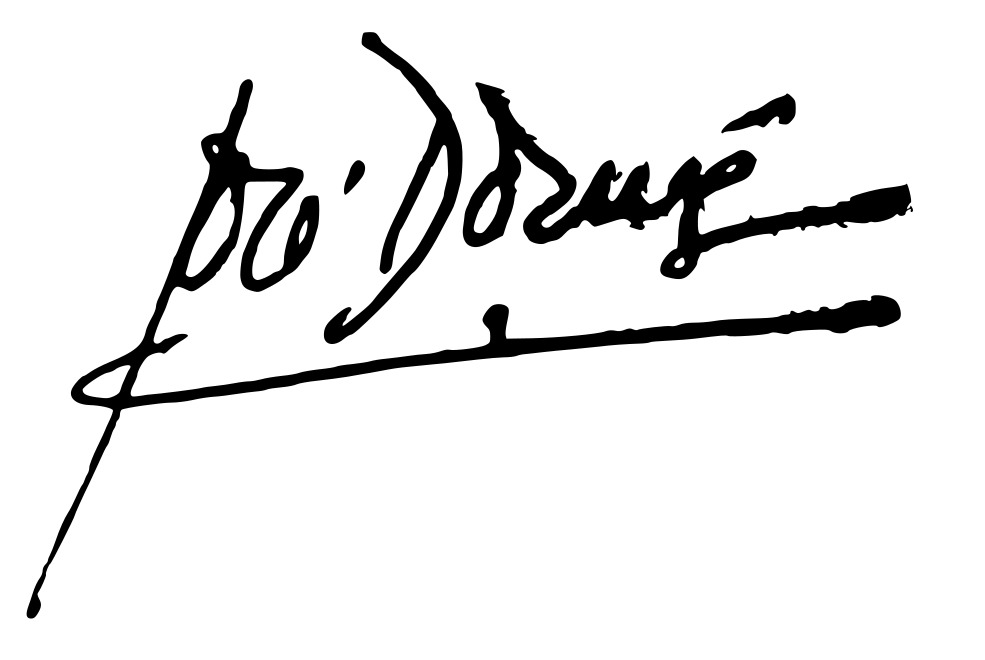
Signature of: pepe domingo castaño